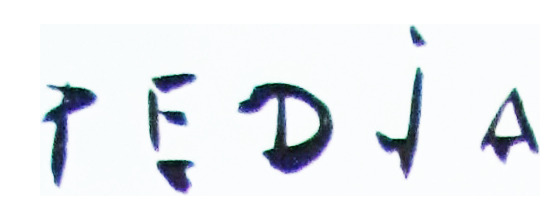
Signature of: predrag milosavljević